Question: What is the address or location of the property listed in the document?
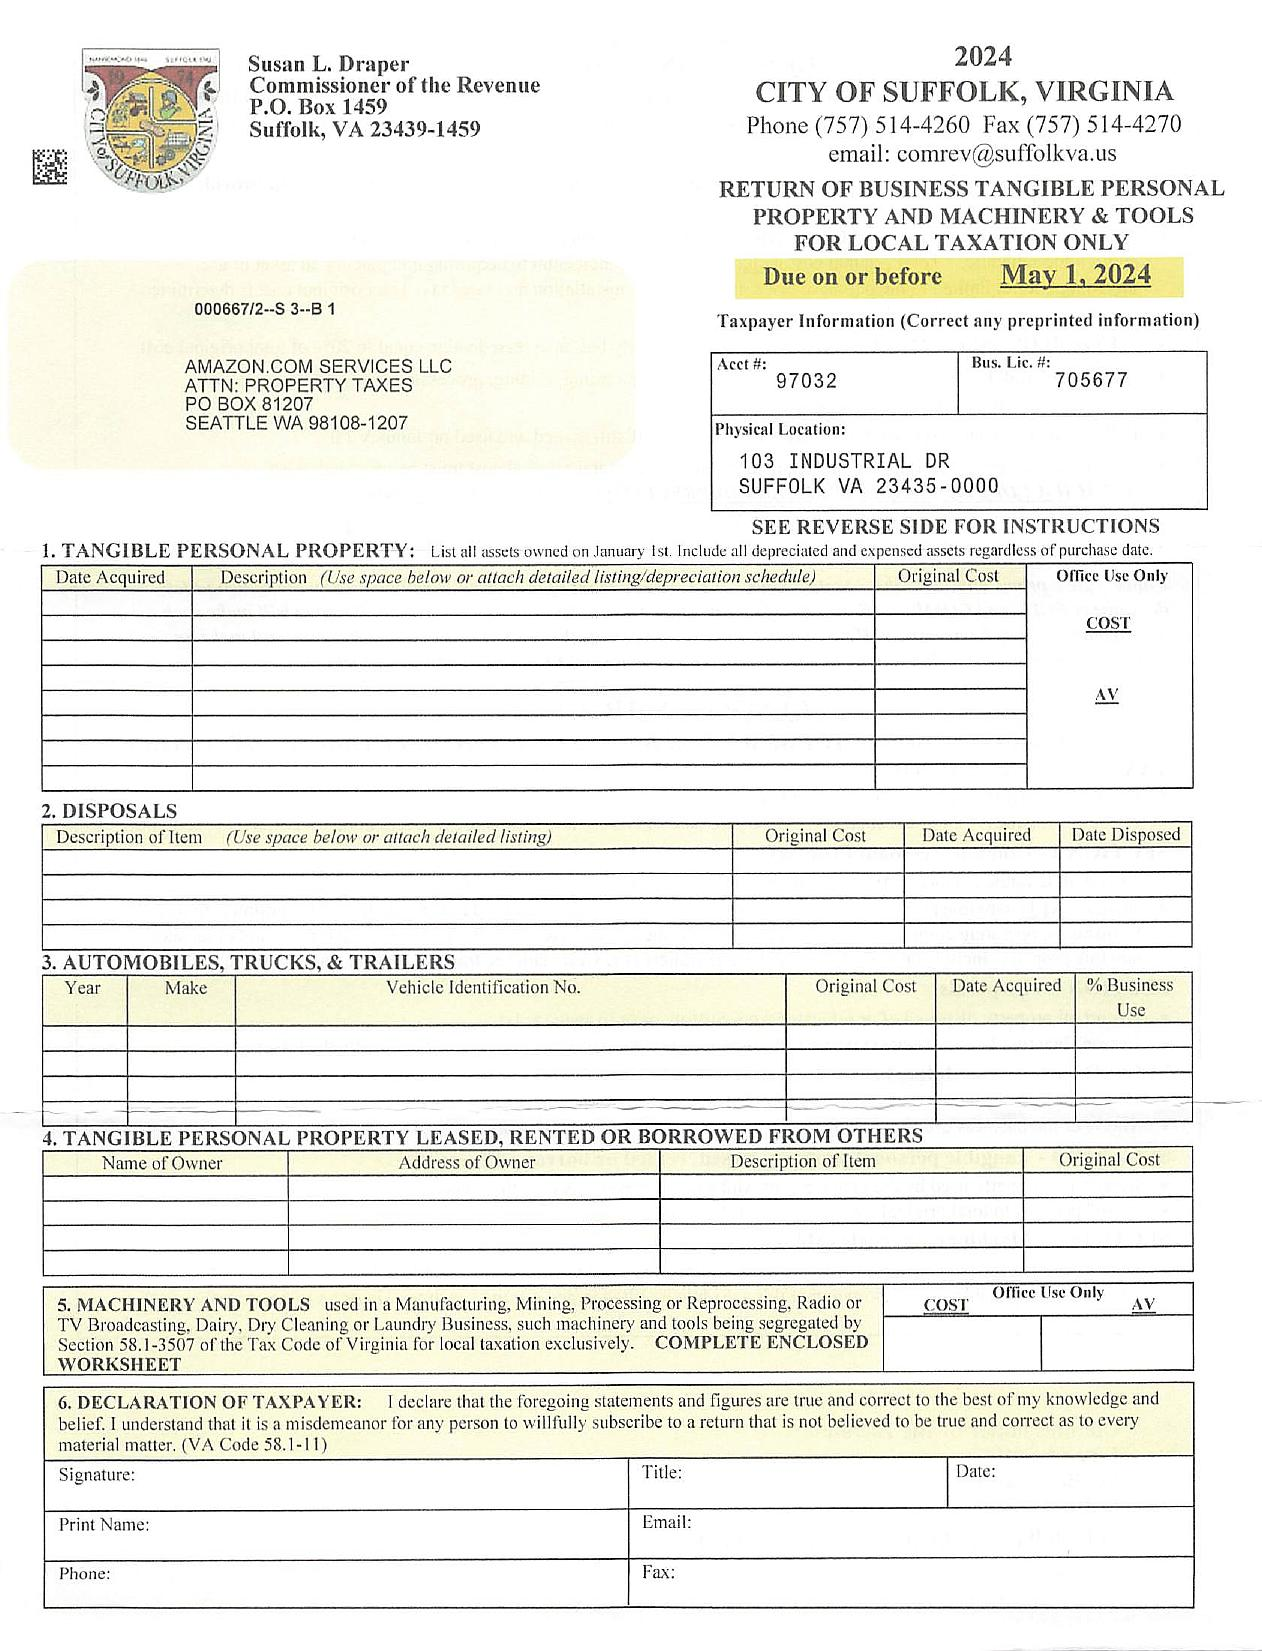
Answer: "103 INDUSTRIAL DR, SUFFOLK VA 23436-0000"